Question: Explain the disease:
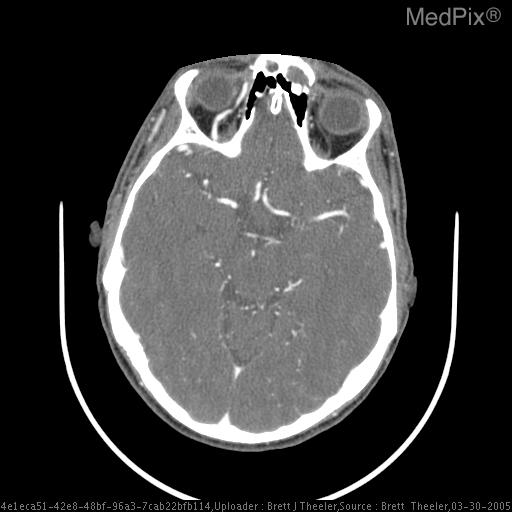
Answer: The disease is discussed as: This is a traumatic carotid cavernous fistula as a result of a HUM-V explosion in IRAQ.